Question: What might the diagnosis be?
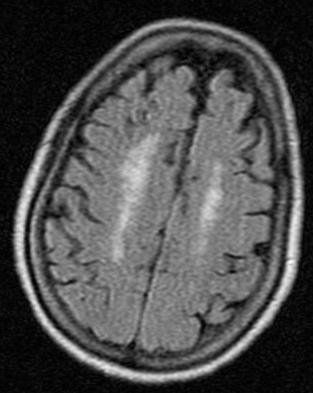
Answer: The possible diagnosis includes •  Chronic Ischemic Changes
•  Transient Ischemic Attack
•  Leukoaraiosis.